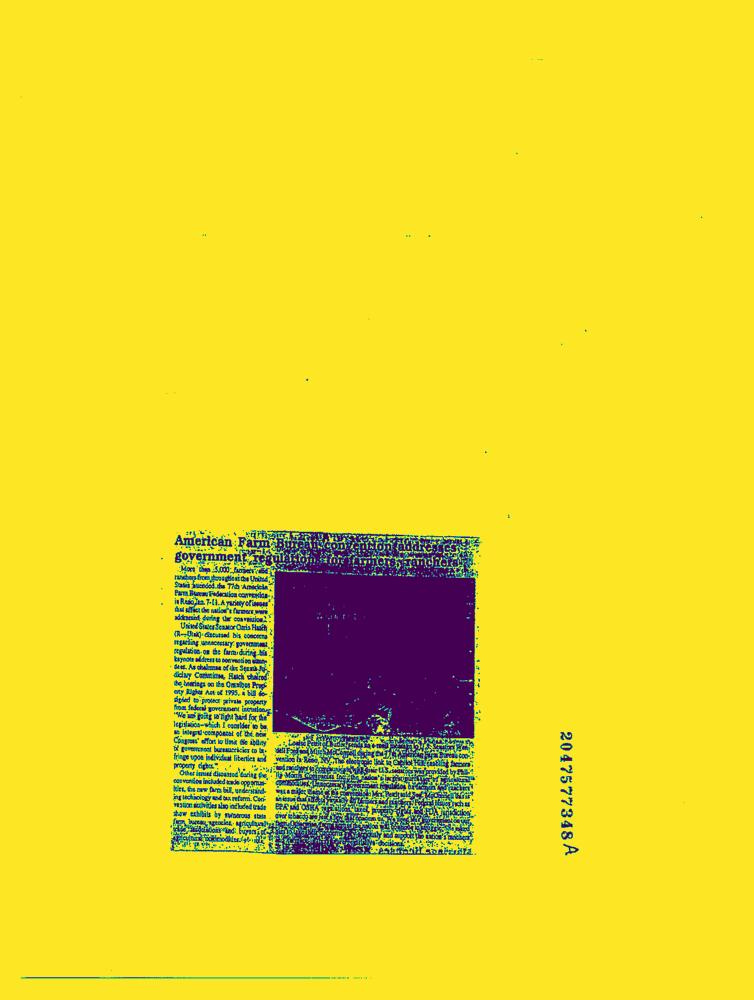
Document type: News-Article